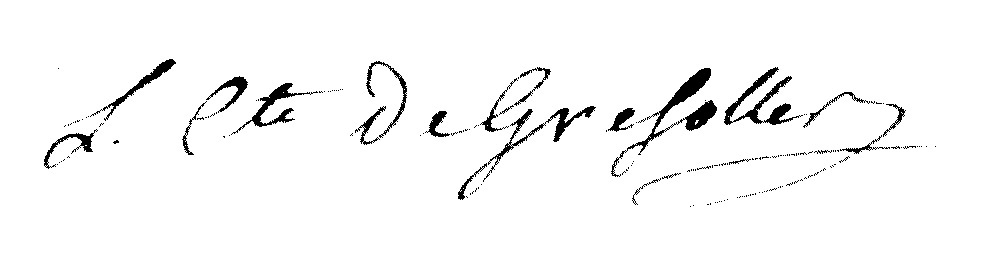
Signature of: charles henri augustin de gayardon de gresolles